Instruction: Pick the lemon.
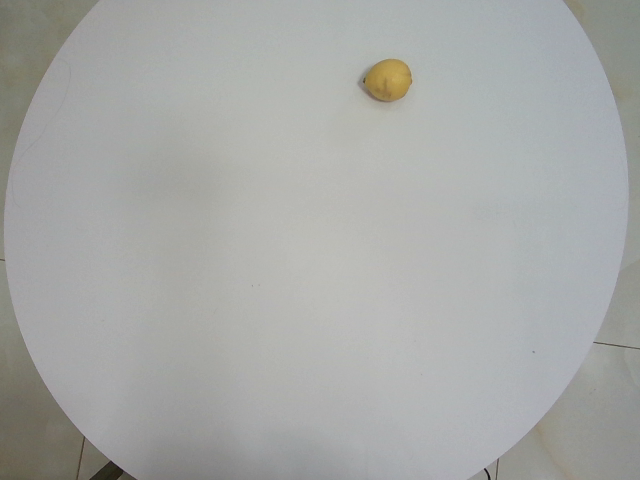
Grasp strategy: vertical